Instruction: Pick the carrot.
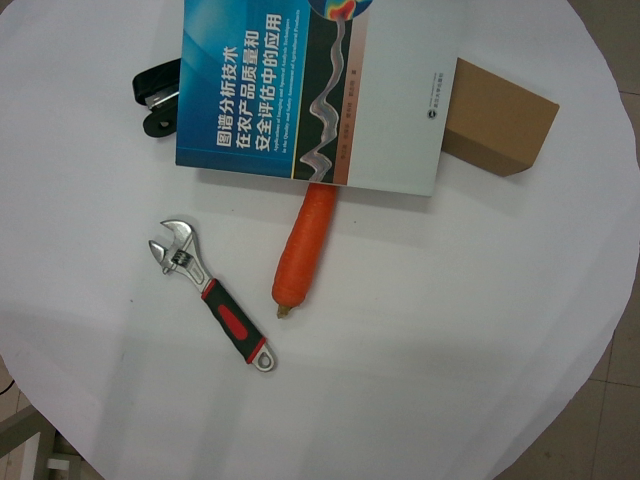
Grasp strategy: vertical